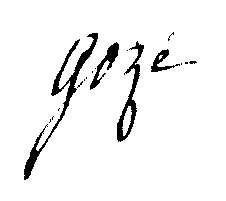
Signature of: jean goze